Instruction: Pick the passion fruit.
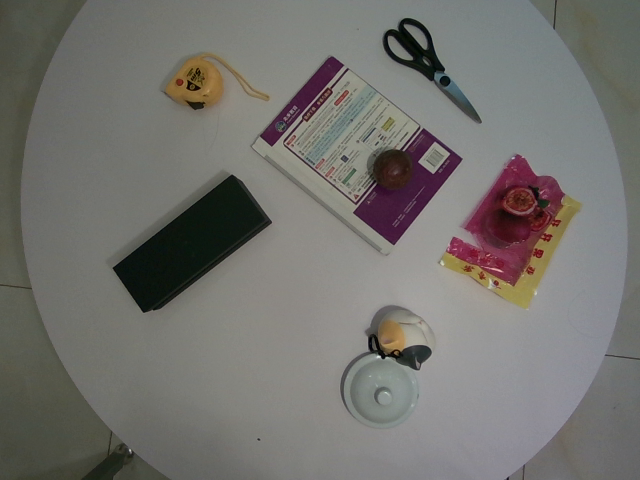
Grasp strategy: vertical